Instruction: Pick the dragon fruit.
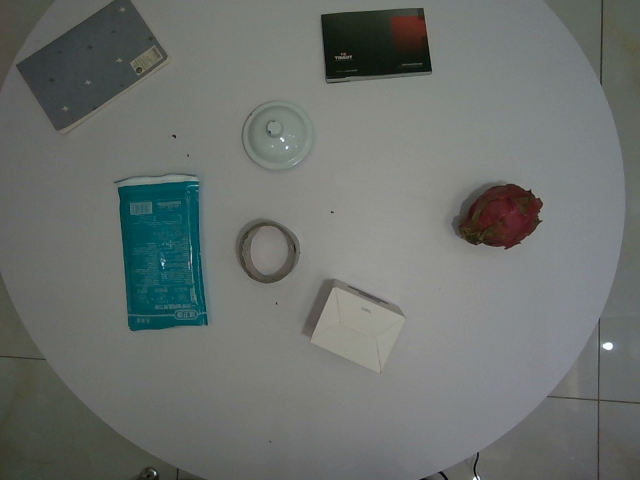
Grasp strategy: vertical